Question: By what date must an appeal be filed according to the document?
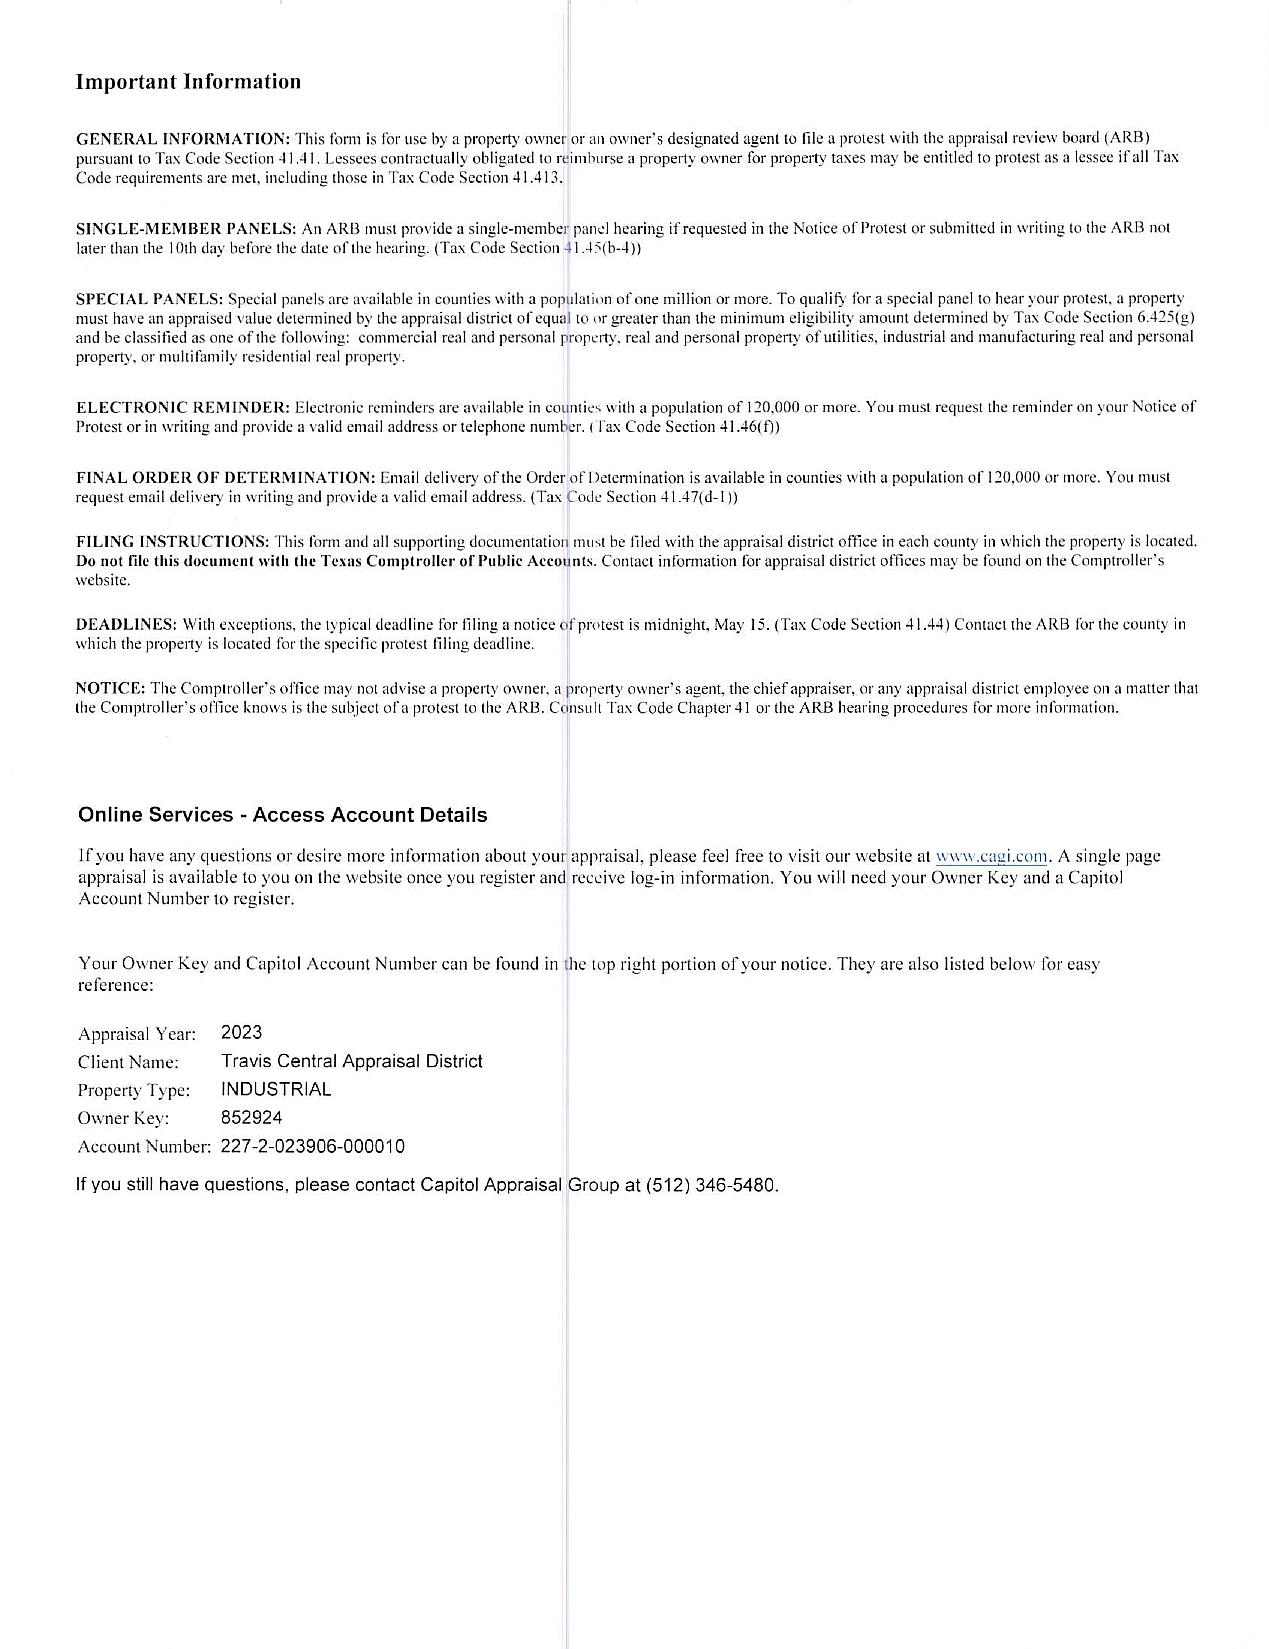
Answer: "15-May"